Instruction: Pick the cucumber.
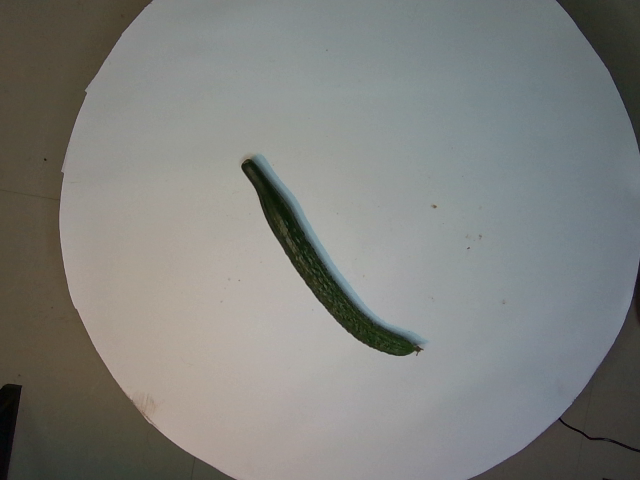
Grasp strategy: vertical